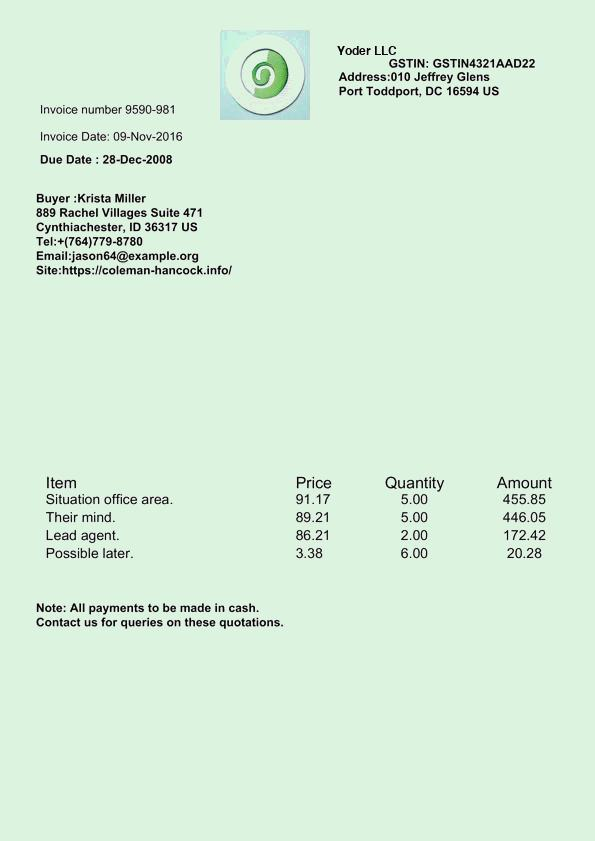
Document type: Invoice